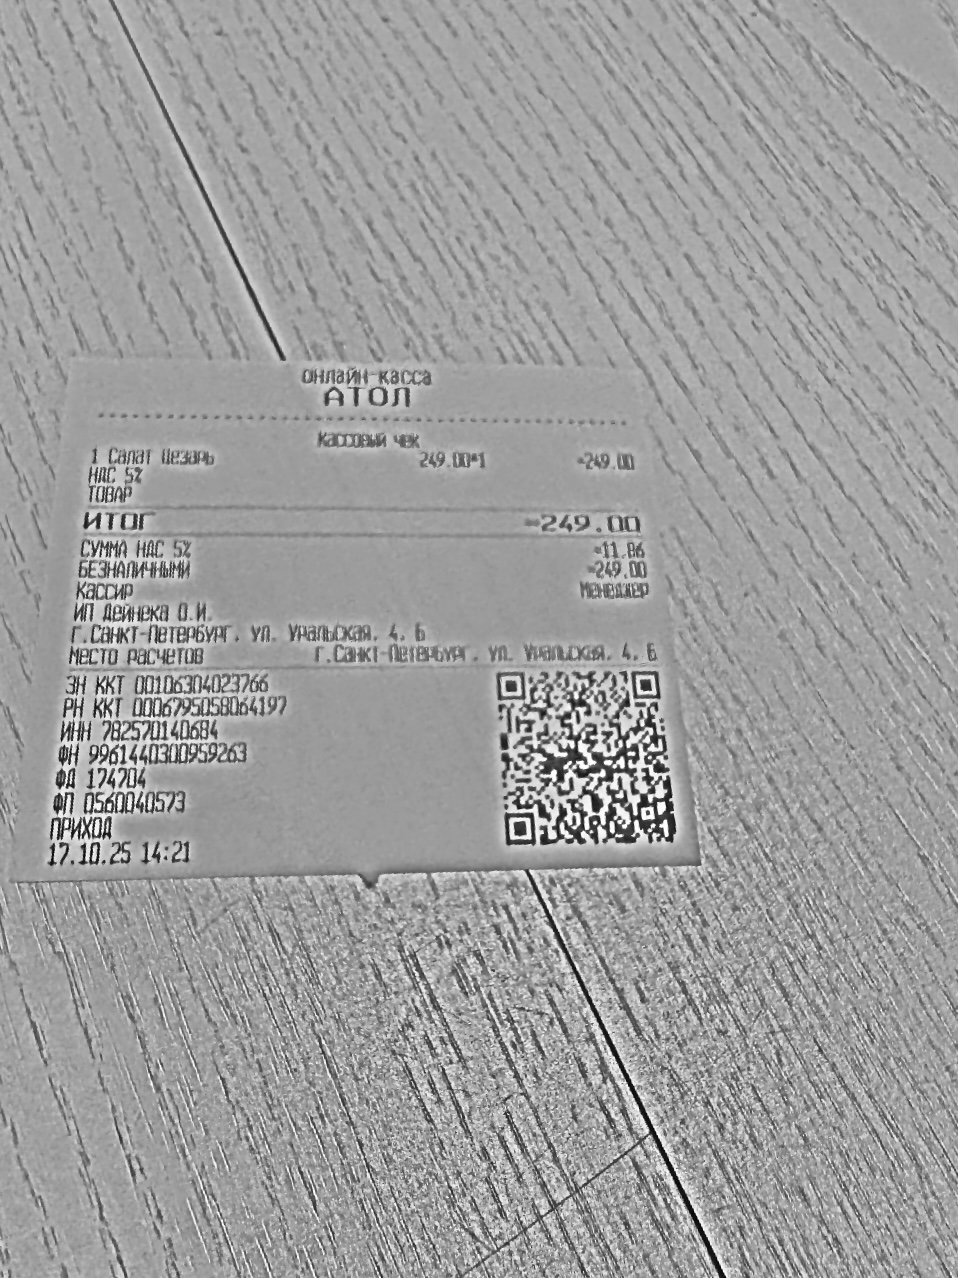
Продавец: ИП Дейнека О.И.
ИНН: 782570140684
Дата: 17.10.25
Товары: 1 Салат Цезарь
Количество: 1
Цена: 249.00
Сумма: 249.00
Итого: 249.00